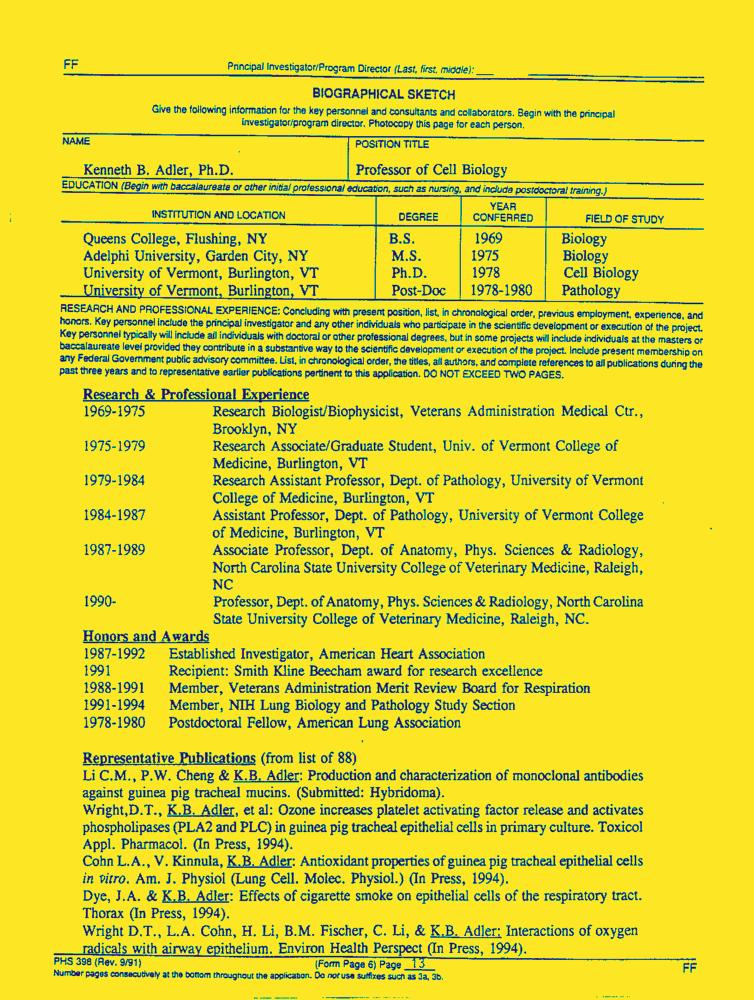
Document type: Resume-Doc